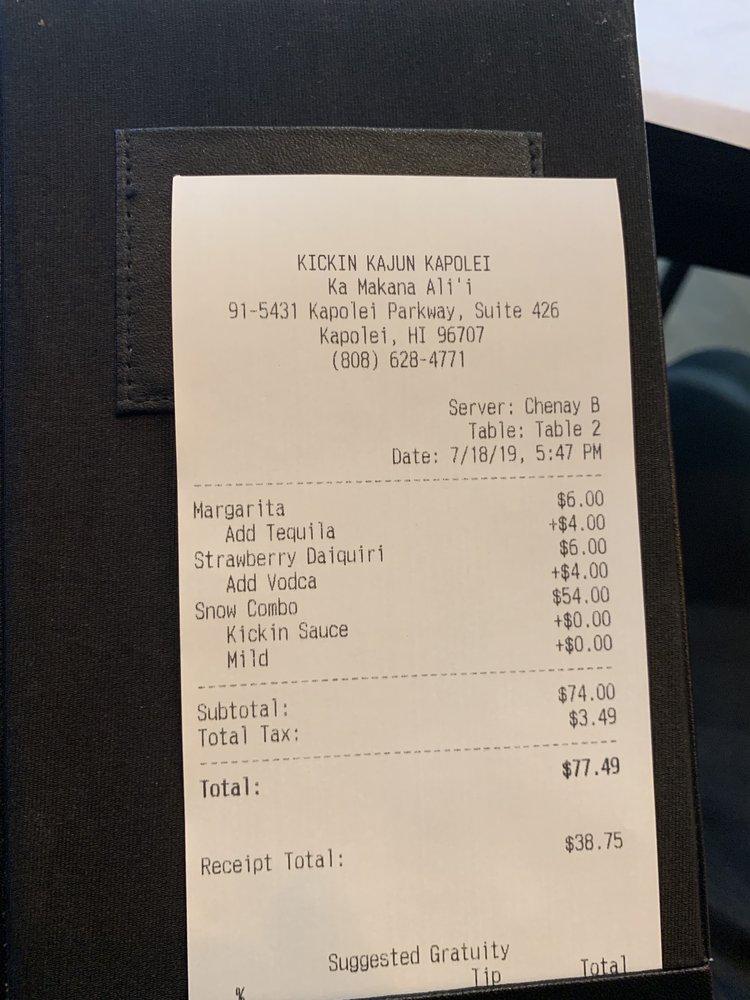
gt_parse: date: 7/18/19
criticals: name: Total
price: $77.49
store: KICKIN KAJUN KAPOLEI
tell: (808) 628-4771